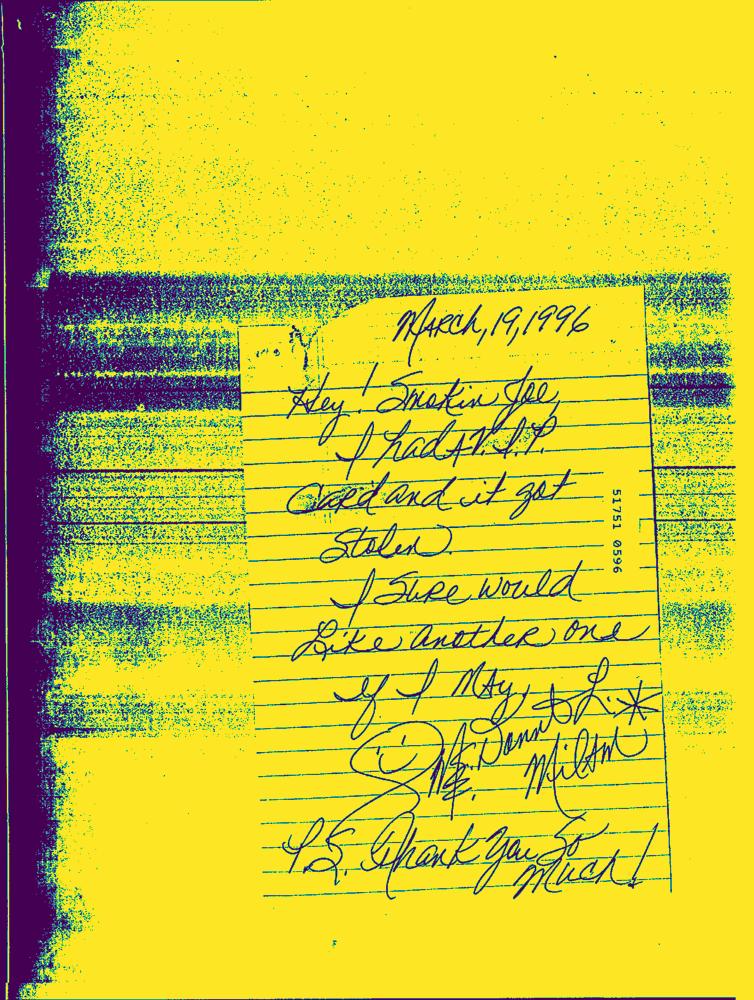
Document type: Hand-Written